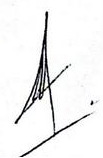
Signature of: marcelo ramal